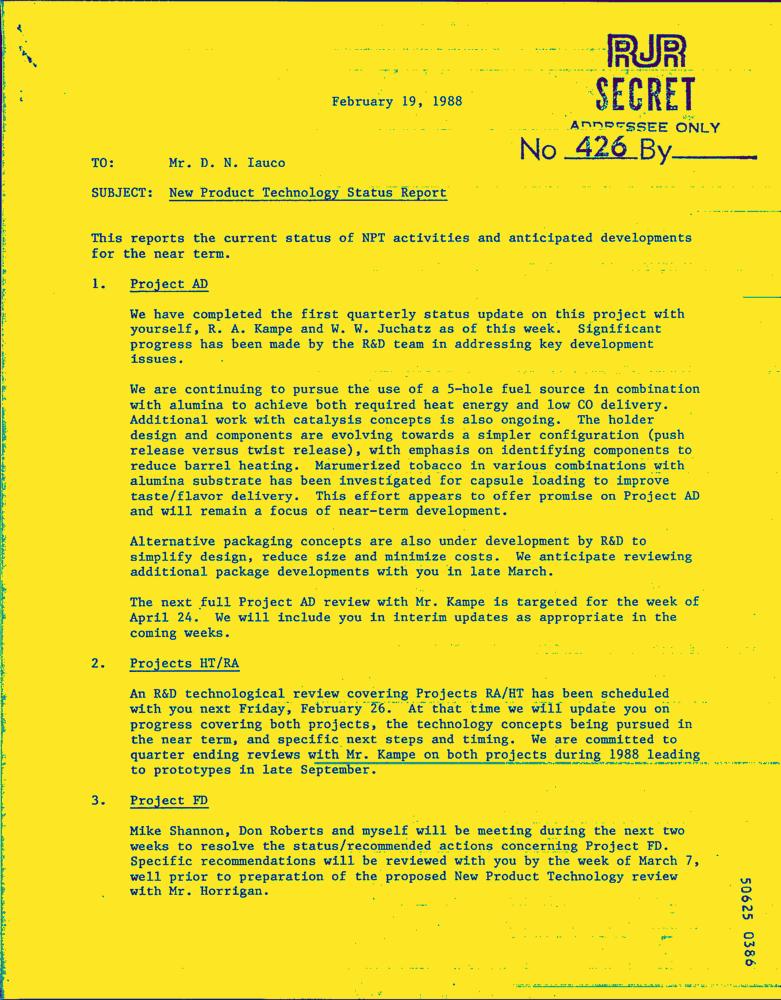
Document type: Letter-Doc